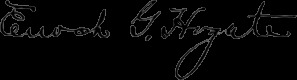
Signature of: enoch george hogate